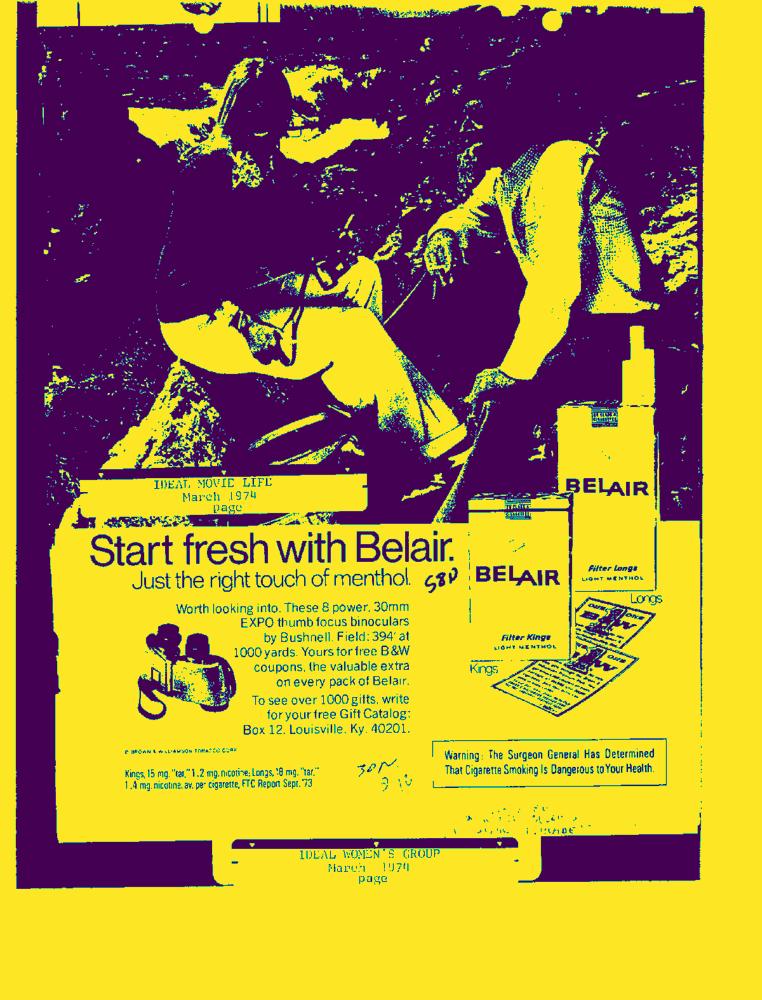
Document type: AD